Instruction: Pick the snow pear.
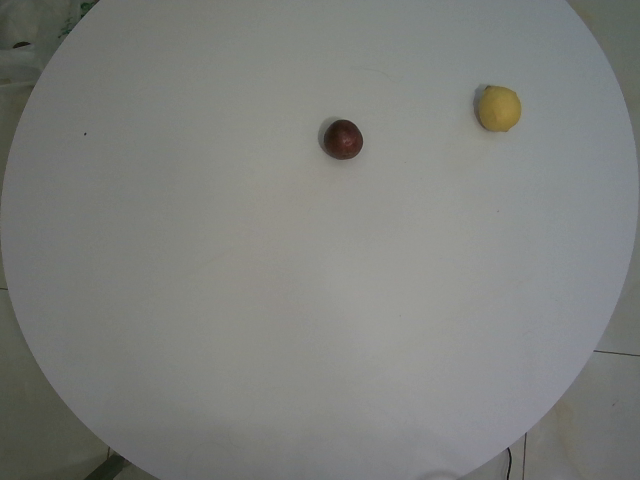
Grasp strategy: vertical